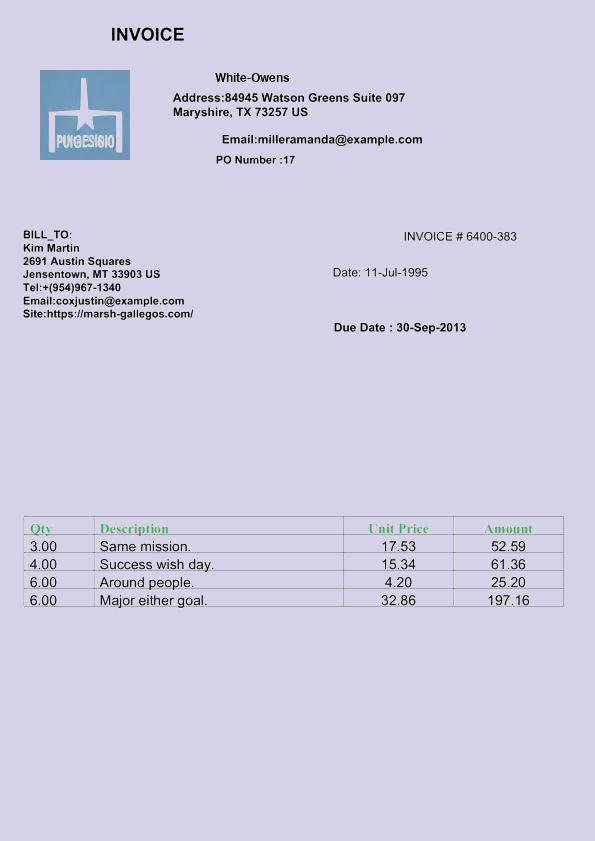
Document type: Invoice